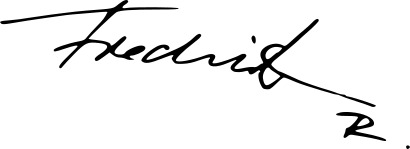
Signature of: frederik x of denmark